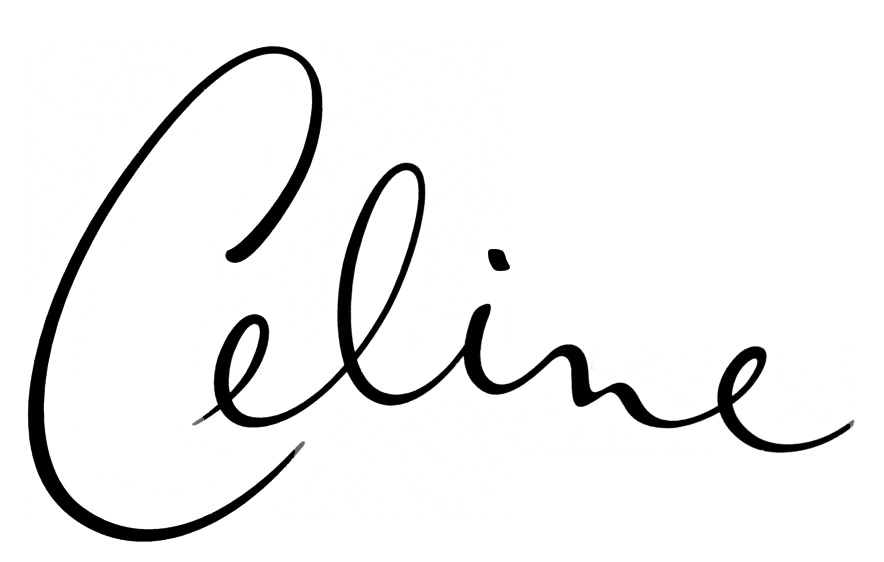
Signature of: céline dion